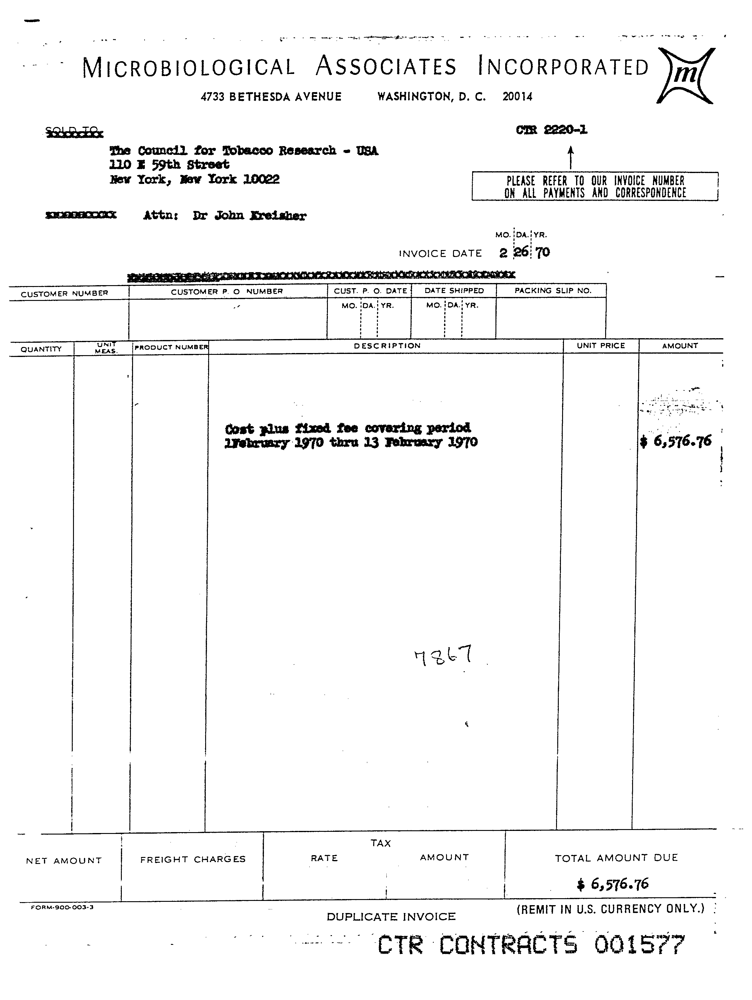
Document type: Invoice